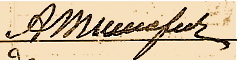
Signature of: anatoly timofeyev